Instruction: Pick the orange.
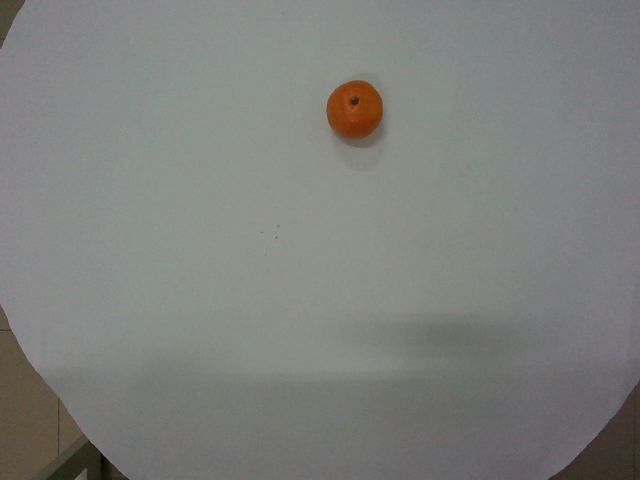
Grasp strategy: vertical